Question: What do the imaging results show?
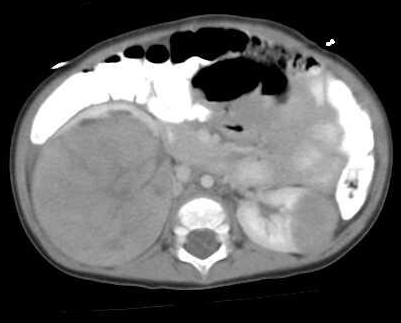
Answer: The imaging shows Right-sided 5x5x8cm echogenic mass in renal fossa exerting mass effect on the right lobe of liver.

On CT, left kidney shows 3x2x2cm mass in the interpolar region.  Involvement of right renal vein could no be excluded. Large homogeneous, echogenic mass right adrenal fossa, exerting mass effect on the right hepatic lobe, and right renal parenchyma which is not visualized.  5x5x8cm
Left kidney with rounded, echogenic, well circumscribed mass in lower pole 2x2x2cm.